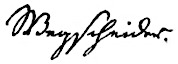
Signature of: julius wegscheider